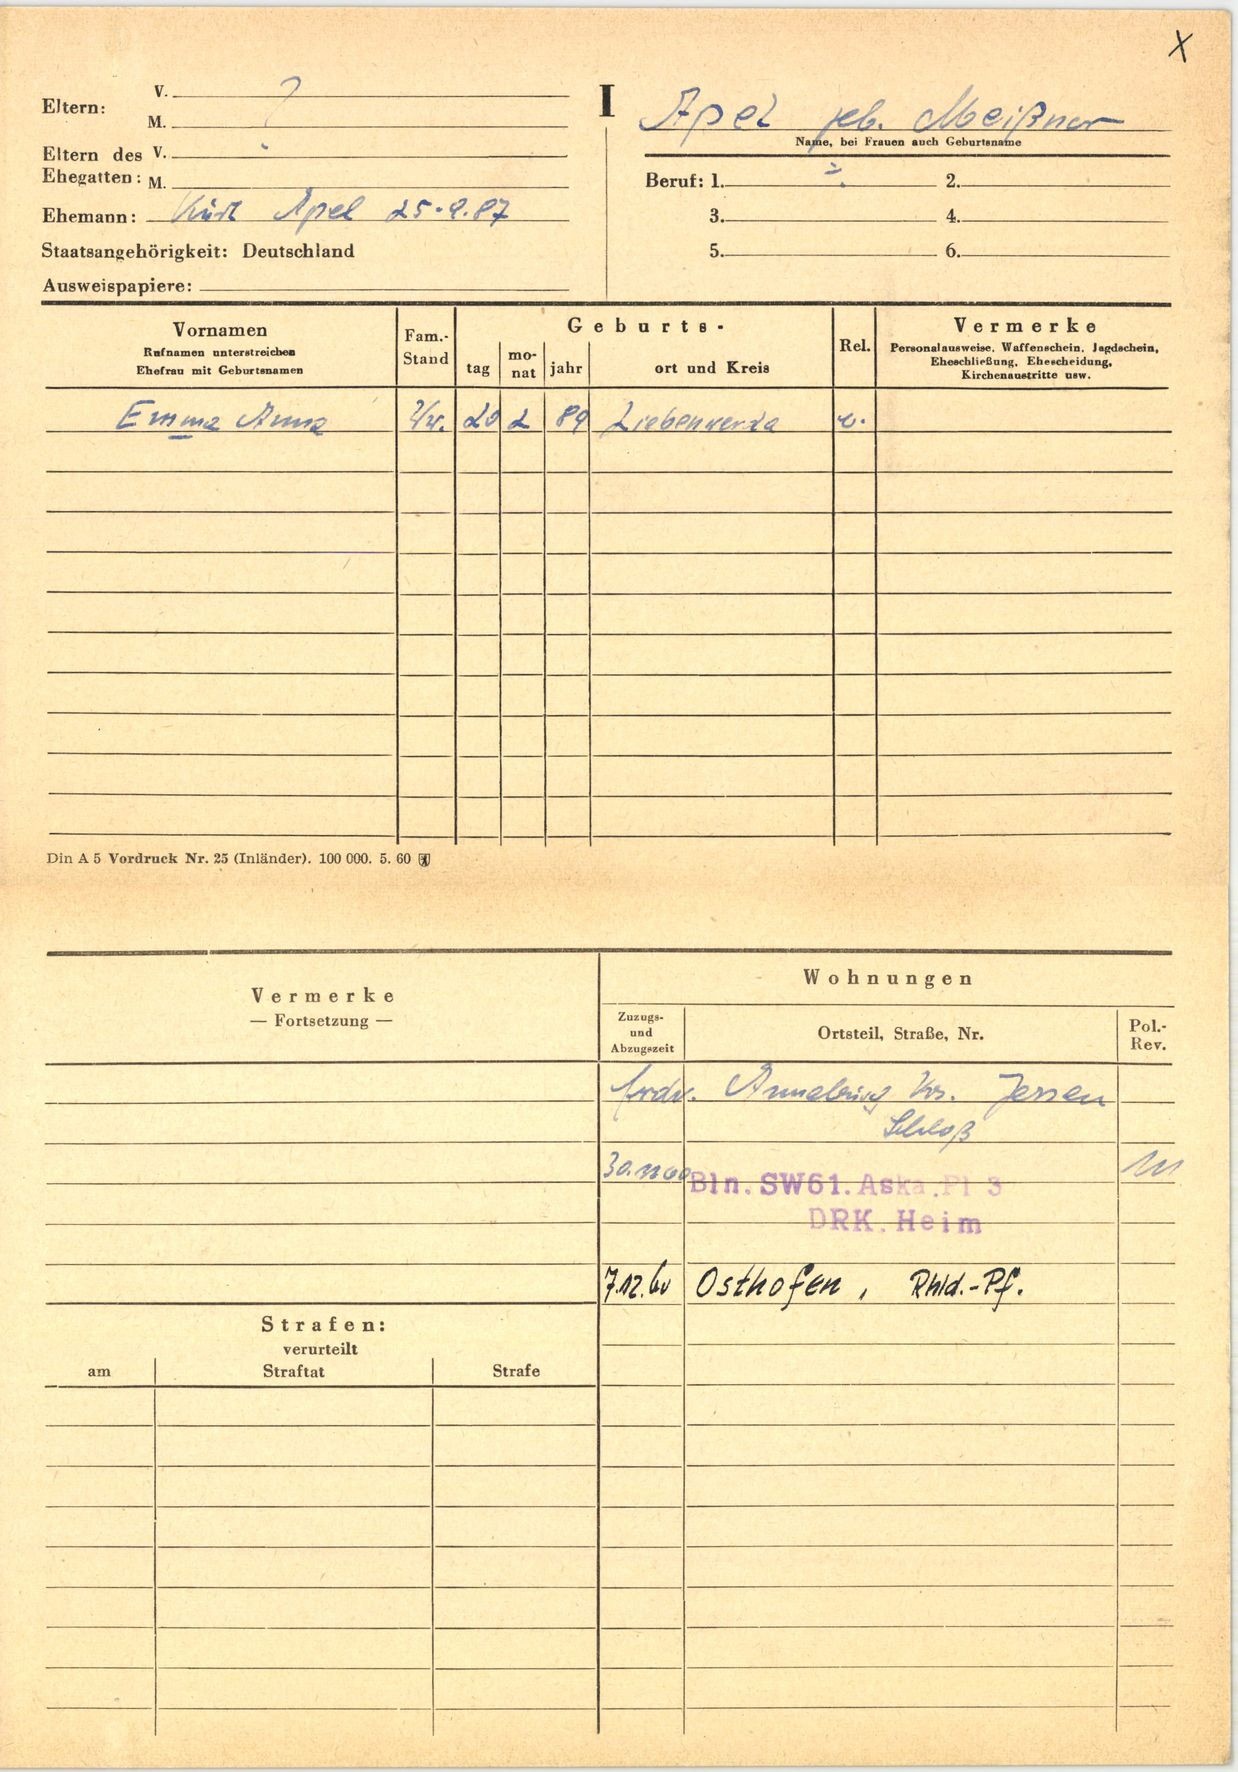
Apel geb. Meißner